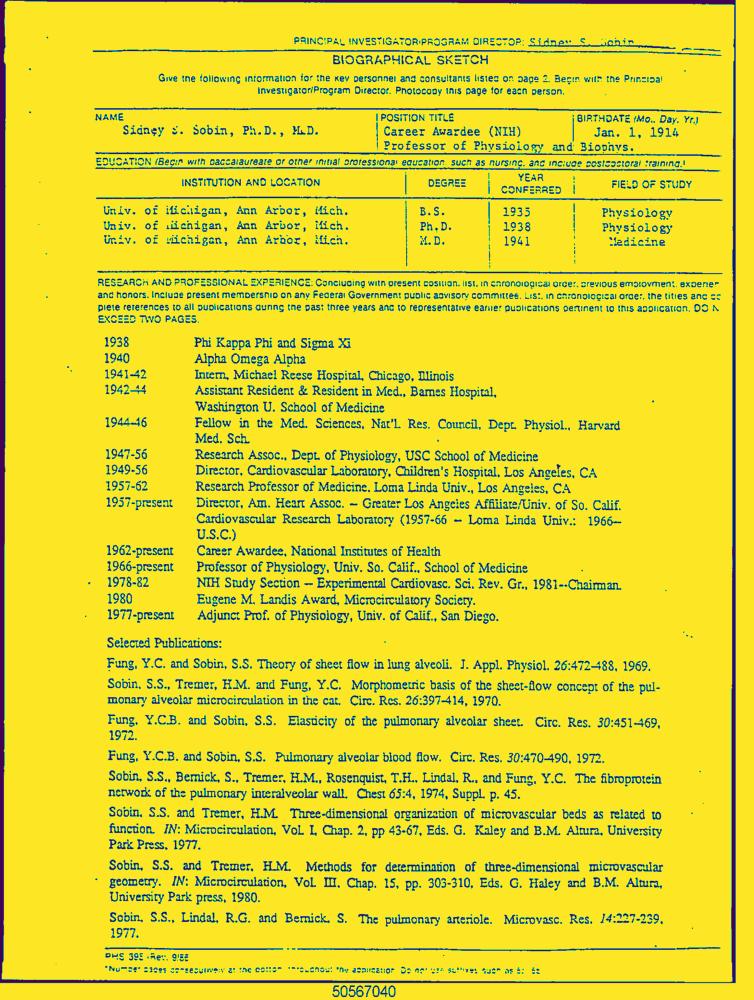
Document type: Resume-Doc